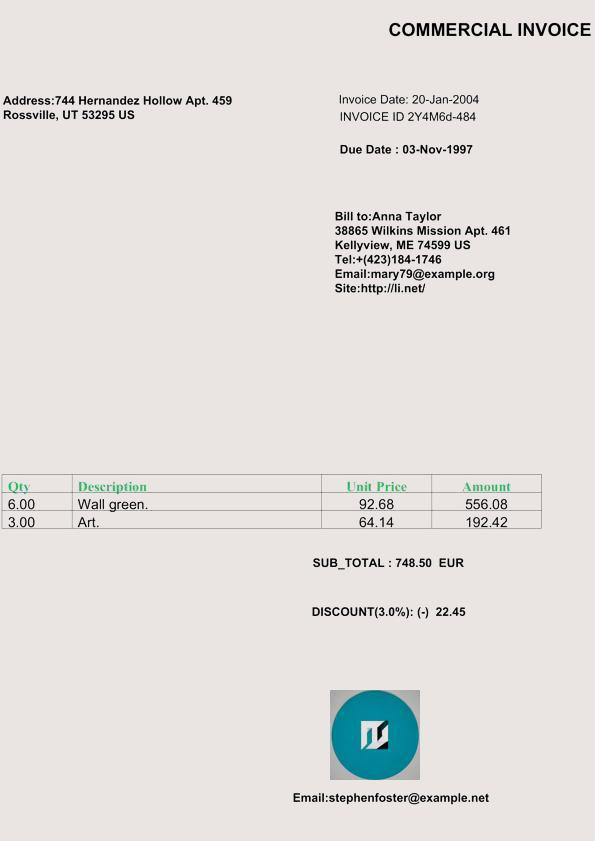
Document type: Invoice